Question: What is the suspected problem?
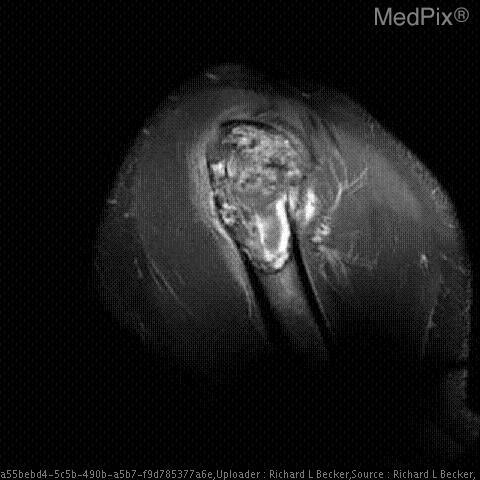
Answer: The findings suggest Expansile lytic lesion centered on the proximal humeral metaphysis with subarticular extension.  It is geographic, and there is no significant marginal sclerosis.  No periosteal reaction.  The overlying cortex is thinned, and there is a pathologic fracture of the humeral neck.. Heterogenous mild enhancement post contrast.. The patient might have a history of 23 y/o man with pain out of proportion to his apparently minor injury..